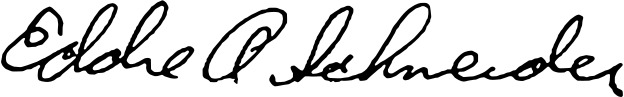
Signature of: eddie august schneider